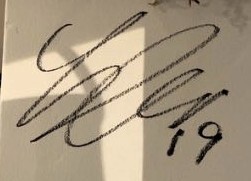
Signature of: hayate take